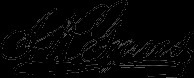
Signature of: james robinson graves